Question: What is the total amount of taxes owed as per the document?
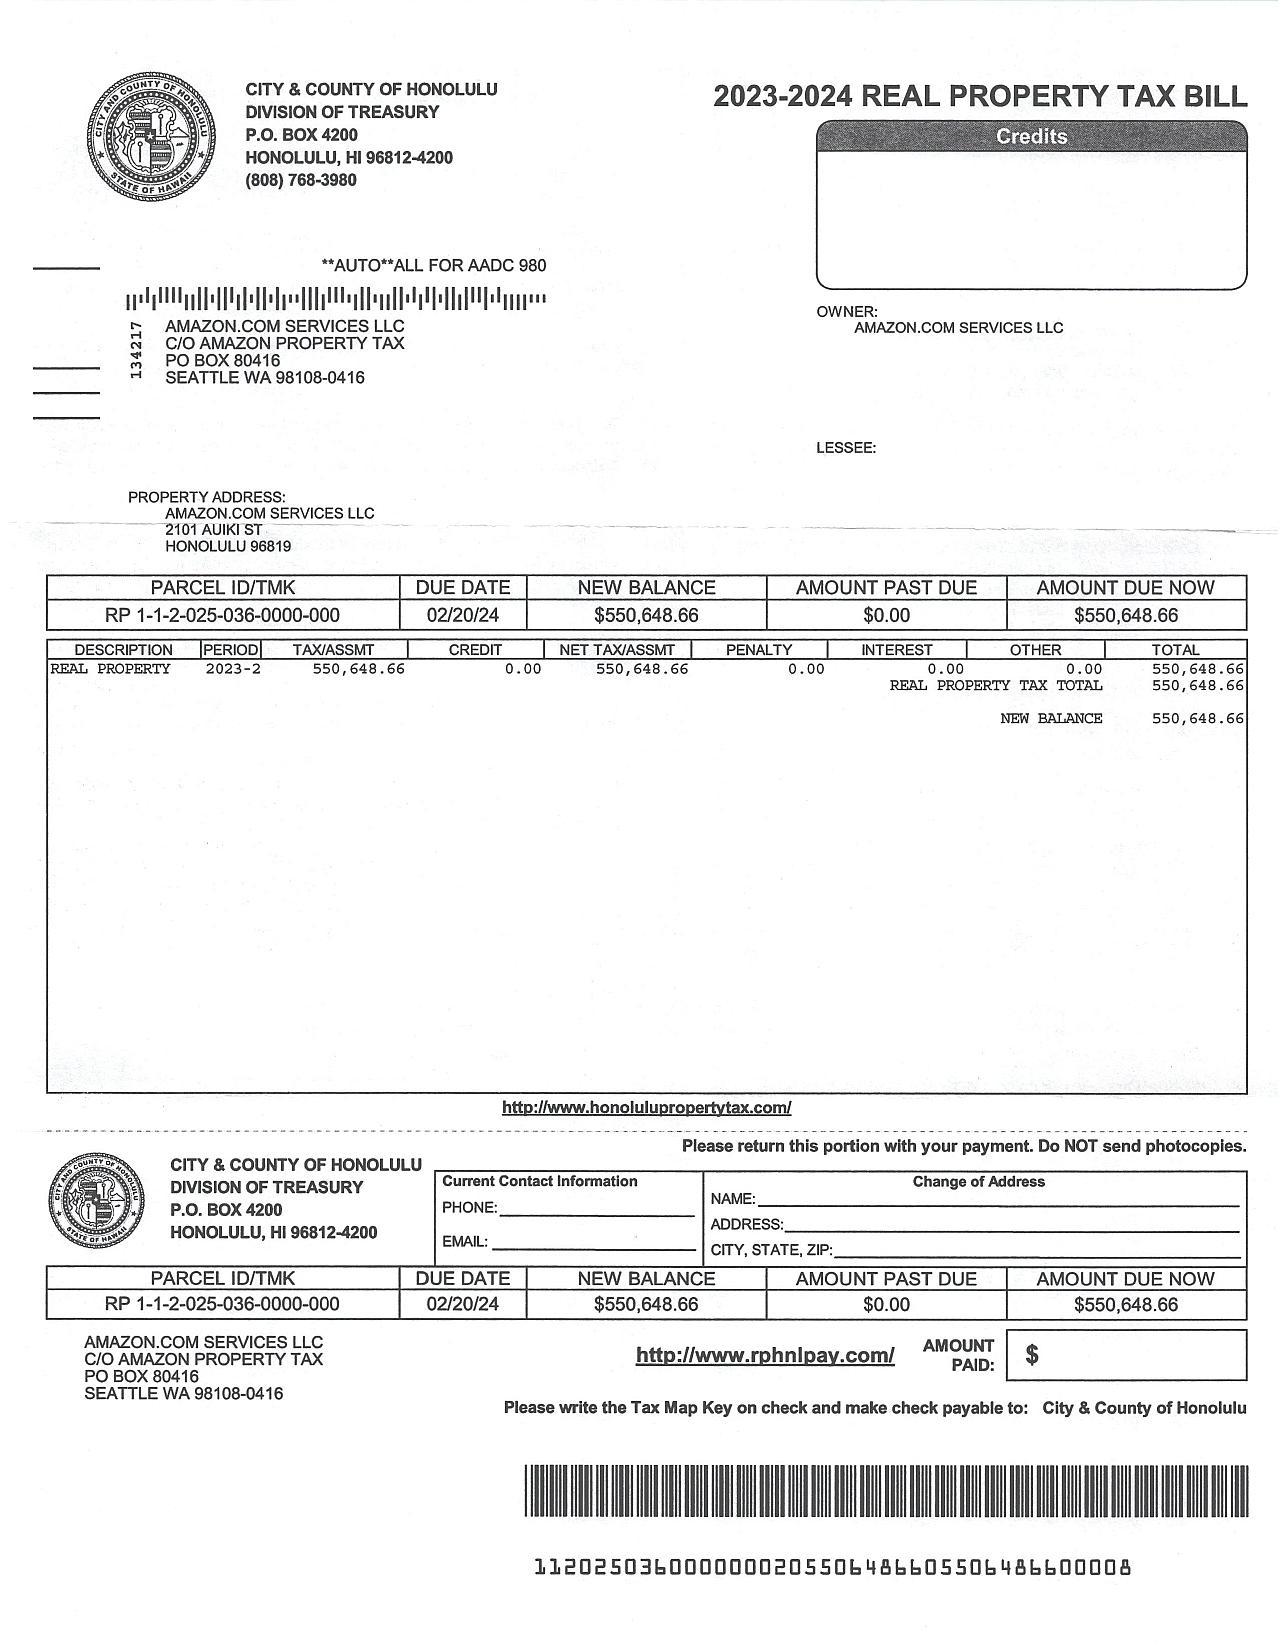
Answer: "$550,648.66 "